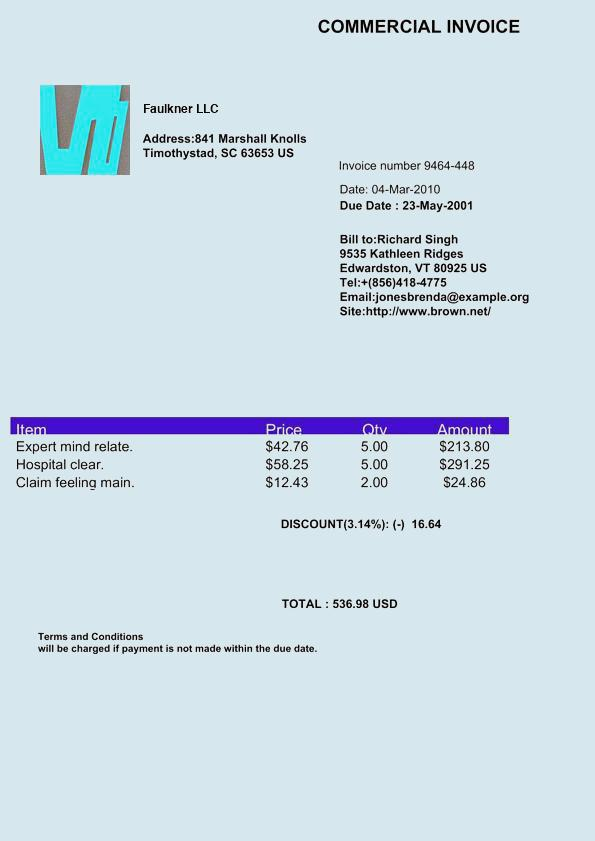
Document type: Invoice